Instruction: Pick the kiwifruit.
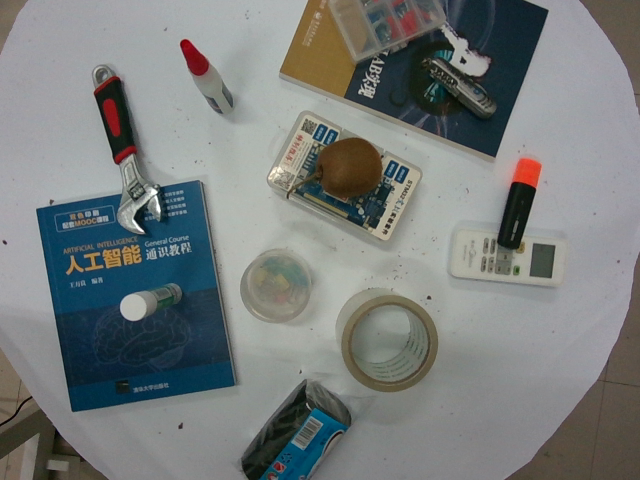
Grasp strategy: vertical